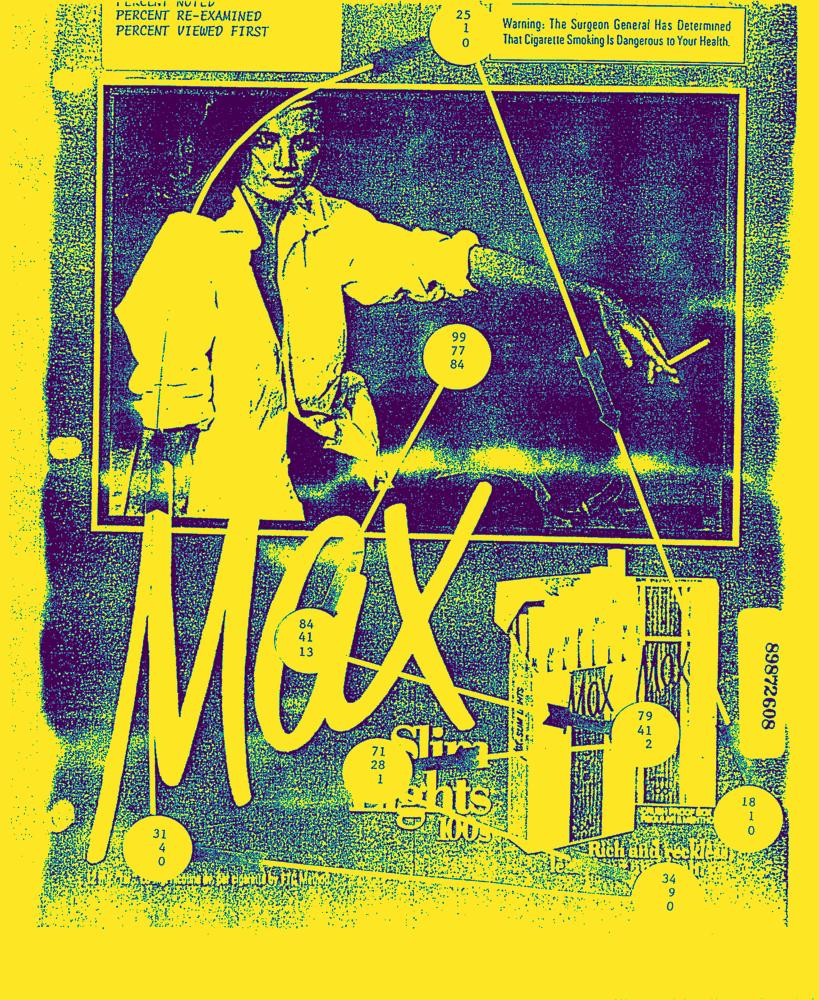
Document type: AD